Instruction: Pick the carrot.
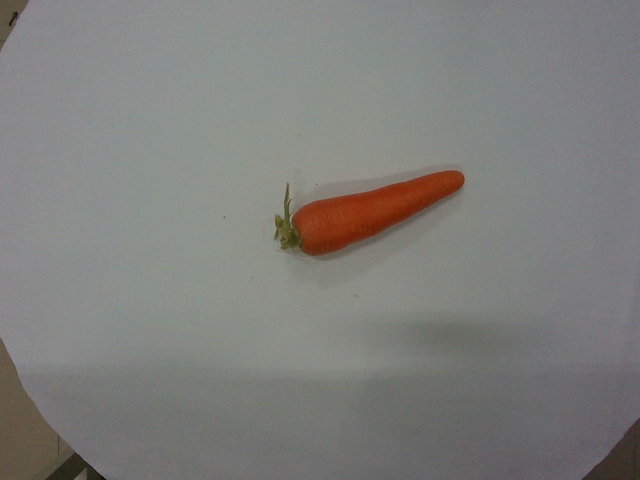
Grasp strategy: vertical